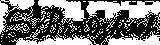
Signature of: simon bradstreet